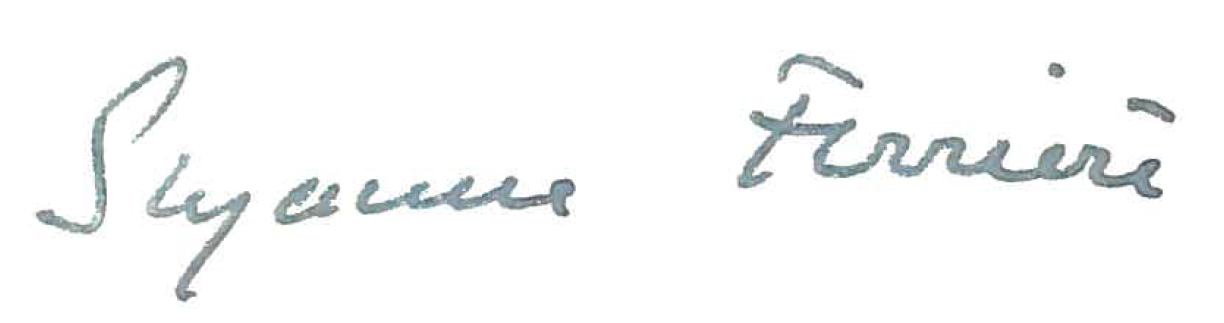
Signature of: suzanne ferrière